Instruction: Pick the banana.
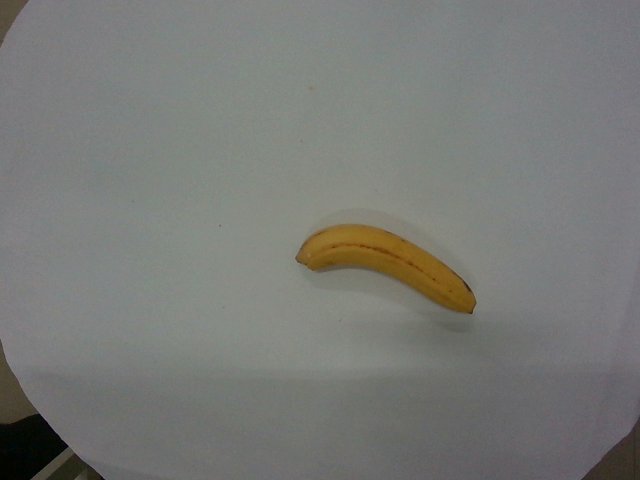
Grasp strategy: vertical